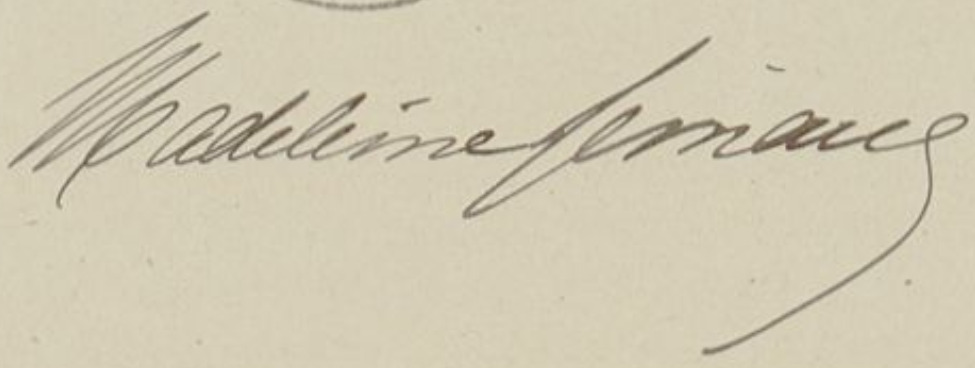
Signature of: madeleine lemaire